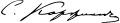
Signature of: sergei korzhinsky